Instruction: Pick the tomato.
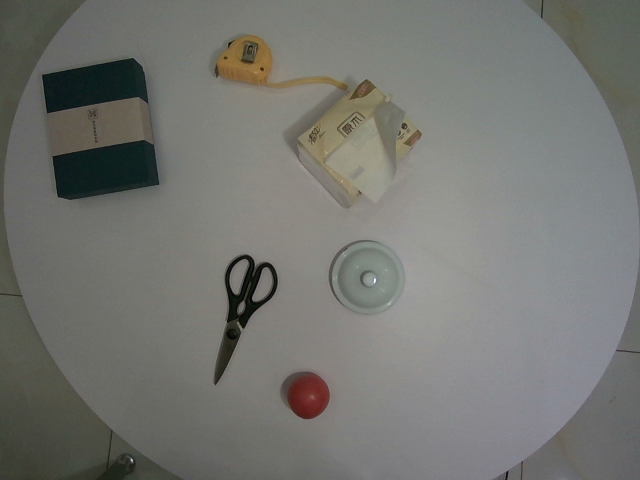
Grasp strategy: vertical